Patient: Male, age 68
The patient, a 68-year-old male, was admitted to our hospital because of "cough and sputum with breathlessness for 3 months". The patient presented with cough and sputum 3 months ago. Specifically, the patient had a paroxysmal cough with white mucous sputum, accompanied by chest distress, shortness of breath, and numbness of both lower limbs. He had a previous history of smoking for 50 years (20 cigarettes/day) but had quit smoking for 5 months. The rest of his past medical history was negative.
Physical examination: general condition was acceptable, superficial lymph nodes were not palpably enlarged, and the breath sounds of both lungs were rough without rhonchus and moist rales. No abnormalities were found on cardiac or abdominal examination.
The examinations undertaken are listed in Table 1. All images were taken by contrast-enhanced CT.
1. Chest CT plain scan and enhanced scan: (Figures 1A, B, 05 March 2022): a mixed-density mass measuring approximately 12.6 x 7.6 cm was found on the left upper lobe of the lung, with truncated bronchi in the upper lobe of the left lung, localized thinning of the left pulmonary artery, and multiple small patchy and nodular high-density shadows in the surrounding lung; multiple small nodules and small patchy high-density shadows were found in the lower lobe of the left lung.
2. Cranial MRI plain scan and enhanced scan (06 March 2022): abnormal lesion signal shadow was found in the anterior horn of the left lateral ventricle, which was presumed to be a cavernous hemangioma.
3. Tracheoscopy (09 March 2022): cauliflower-like neoplasm was found to block the orifice in the upper lobe of the left lung, and the opening of the lower lobe was slightly compressed and narrowed; no abnormalities were found in the bronchial tubes of the bilateral lobes.
4. Tumor markers (03 March 2022): carcinoembryonic antigen (CEA) was 6mg/ml, CA125 was 88.18U/ml, section 19 of cytokeratin was 12.91ng/ml, and neuron-specific enolase (NSE) was 33.72ng/ml.
There were no abnormalities in the routine blood test, whole-body bone imaging, biochemistry analysis, blood clotting, echocardiography, and electrocardiogram.
Pathological findings: the moderately differentiated squamous cell carcinoma was revealed (through bronchoscopy biopsy of left upper lobe lung). Immunohistochemical findings: CK5/6 (+), CK7 (-), Ki-67 (+, 50%-60%), NapsinA (-), P40 (+), TTF-1 (-), and P63 (+). No abnormalities were found in etiological examinations for bacteria, fungus, M. tuberculosis, Pneumocystis carinii, Actinomyces, nocardiosis, and cytomegalovirus.
Final diagnosis: there was a malignant tumor (squamous cell carcinoma, cT4N3M0 IIIC) with obstructive pneumonia in the upper lobe of the left lung. Since the patient had no surgical indications, he was suggested for chemotherapy combined with radiotherapy and PD-L1 testing. Genetic testing showed negative results for EGFR, ALK, ROS1, and PD-L1 expression.
Treatment:
Treatment course: a brief description of the treatment course is shown in Figure 2. After excluding contraindications, the first cycle of DP chemotherapy (docetaxel 120mg d1 + cisplatin 40mg d1-d3) was administered on 15 March 2022. Here, the chemotherapy went smoothly and the patient did not have any complaints. Then, the second cycle of chemotherapy was administered on 05 April 2022 with the same regimen as the first cycle. During chemotherapy, the patient had a severe gastrointestinal reaction and bone marrow suppression, with white blood cells falling to 1.3 x 109/L and neutrophils dropping to 0.23 x 109/L. Also, the patient was given symptomatic treatment such as leuke-raising injections but refused to accept another cycle of chemotherapy. After excluding contraindications, he was treated with 200 mg of camrelizumab for immunotherapy on 25 April 2022. On 21 May 2022, the patient began to cough up blood in phlegm with a volume of about 20 ml and he was reviewed using a chest CT on 22 May 2022 (Figures 3A, B), which showed that the lung cancer in the upper lobe of the left lung was less extensive than before, while multiple small nodules and small patchy high-density shadows in both lungs were more extensive than before, which could not exclude pneumonia or infection associated with ICIs. The patient was diagnosed with a tracheoscopy and a 13-item nucleic acid test for respiratory pathogens in the lavage fluid, which was positive for MTB. Moreover, the acid-fast bacillus stain test was positive. Therefore, the patient was considered to have active TB. Multidisciplinary oncology consultation suggested that the patient should stop immunotherapy and be treated with a four-drug anti-TB regimen of isoniazide, rifampicin, ethambutol, and pyrazinamide. After 3 months of anti-TB treatment, the patient was reviewed using an enhanced CT scan on 19 August 2022, which showed that the primary focus of cancer in the right lung was stable and the nodular and small patchy high-density shadows in both lungs were less extensive than before (Figures 4A, B). Finally, the lung was stable, and no further ICIs were administered.The patient is currently in a relatively stable condition and is being followed up.
Keywords: drug-related adverse reactions, immune checkpoint inhibitors, interferon-γ release assay, tuberculosis, tuberculosis screening
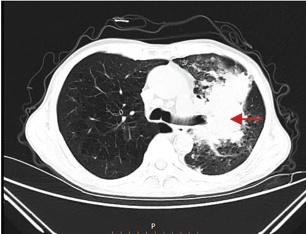
Image caption: Chest CT on 22 May 2022. (A) The lung cancer in the upper lobe of the left lung was less extensive than before.